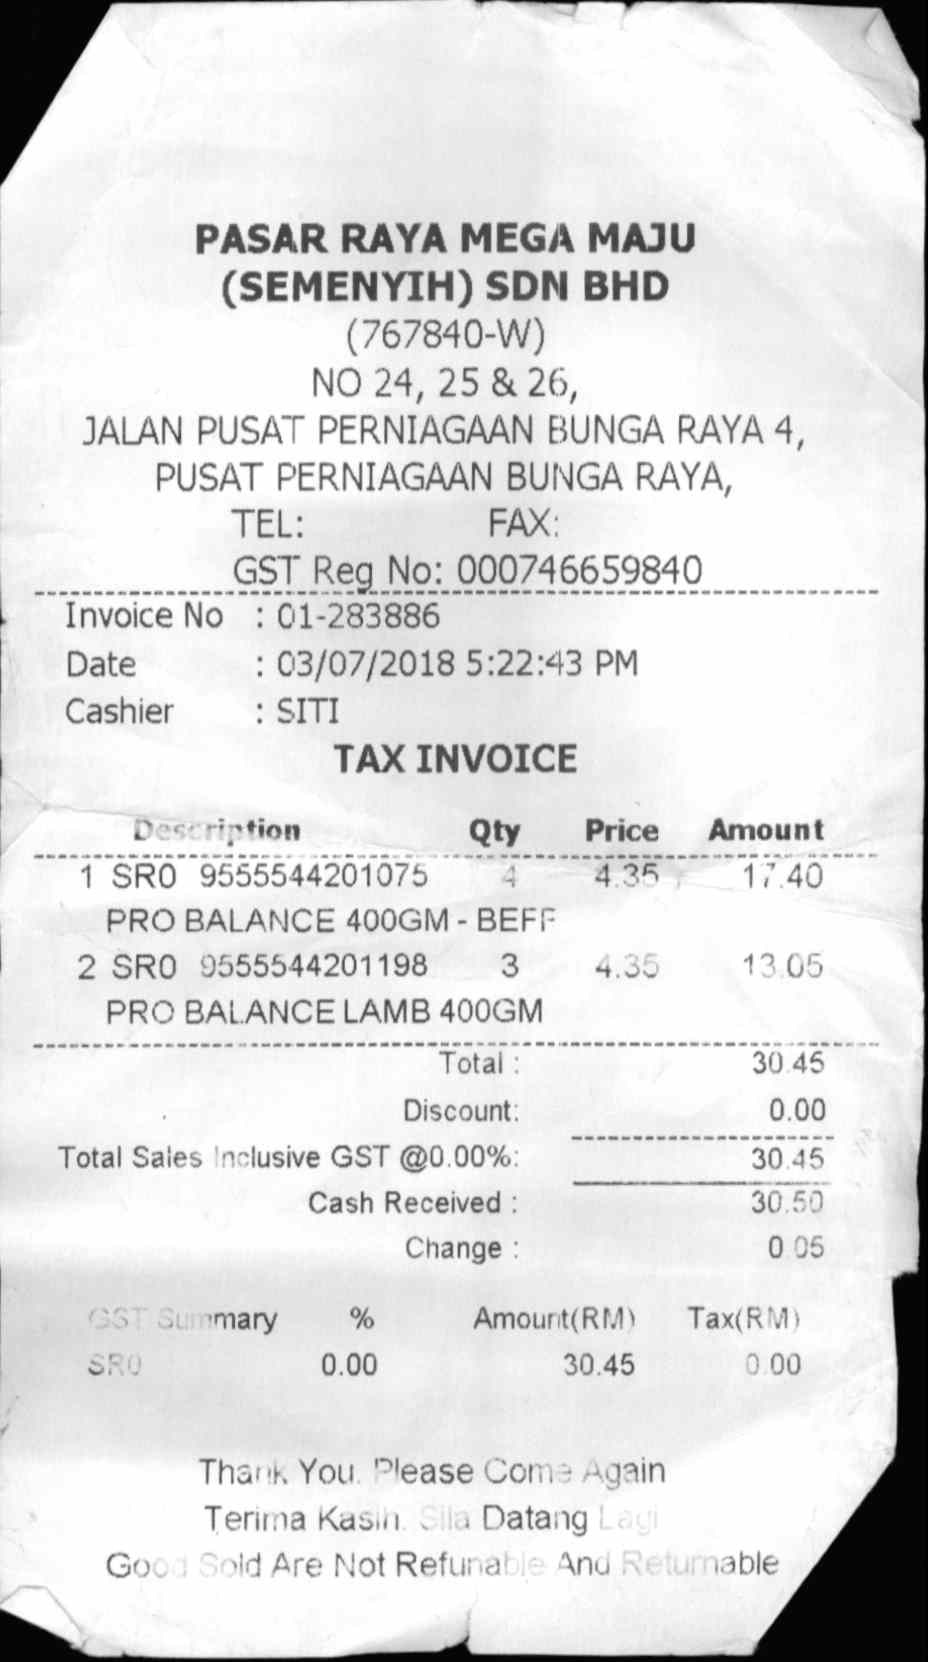
PASAR RAYA MEGA MAJU
(SEMENYIH) SDN BHD
(767840-W)
NO 24, 25 & 26,
JALAN PUSAT PERNIAGAAN BUNGA RAYA 4,
PUSAT PERNIAGAAN BUNGA RAYA,
TEL:
FAX:
GST REG NO: 000746659840
INVOICE NO
: 01-283886
DATE
: 03/07/2018 5:22:43 PM
CASHIER
: SITI
TAX INVOICE
DESCRIPTION
QTY
PRICE
AMOUNT
1
2
SRO 9555544201075
PRO BALANCE 400GM - BEFF
SR0 9555544201198
PRO BALANCE LAMB 400GM
4
3
4.35
4.35
17.40
13.05
TOTAL:
30.45
DISCOUNT:
0.00
TOTAL SALES INCLUSIVE GST @0.00%:
30.45
CASH RECEIVED :
30.50
CHANGE :
0.05
GST SUMMARY
%
AMOUNT(RM)
TAX(RM)
SR0
0.00
30.45
0.00
THANK YOU. PLEASE COME AGAIN
TERIMA KASIH. SILA DATANG LAGI
GOOD SOLD ARE NOT REFUNABLE AND RETURNABLE